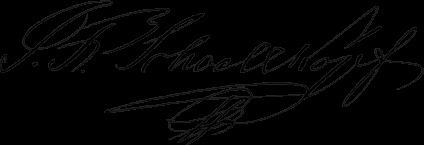
Signature of: jacob f schoellkopf